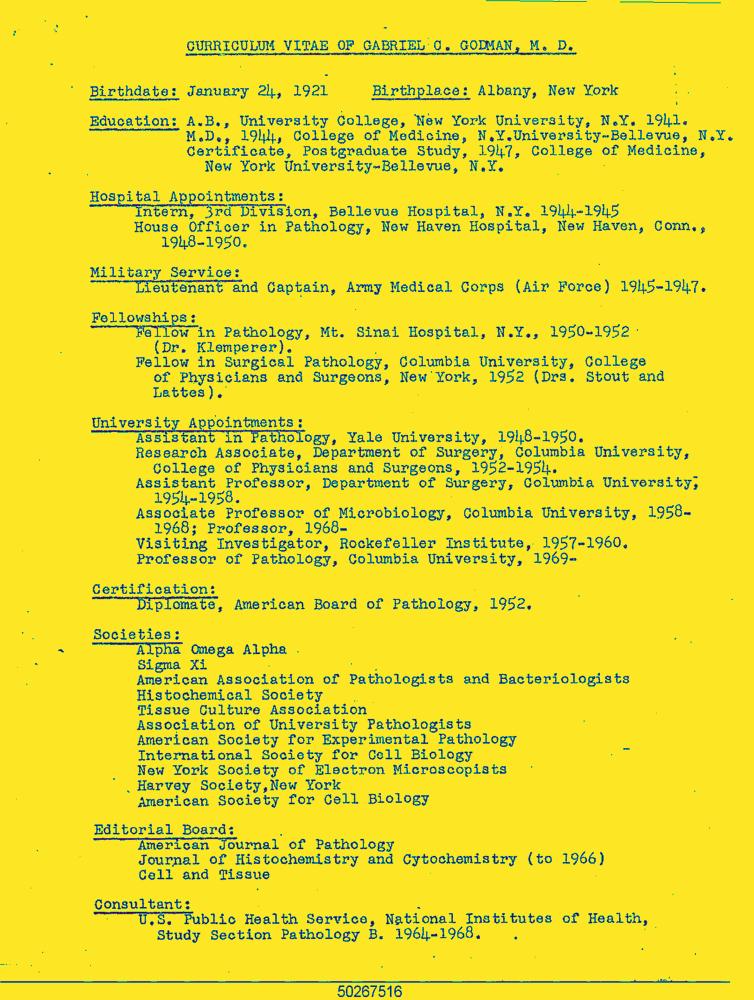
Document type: Resume-Doc